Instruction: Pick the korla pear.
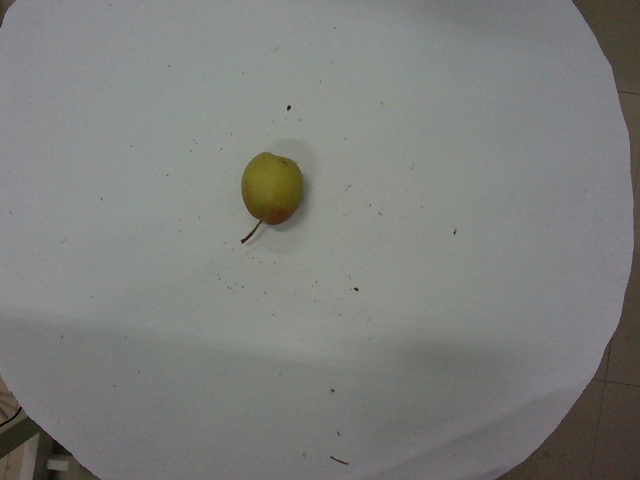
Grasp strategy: vertical